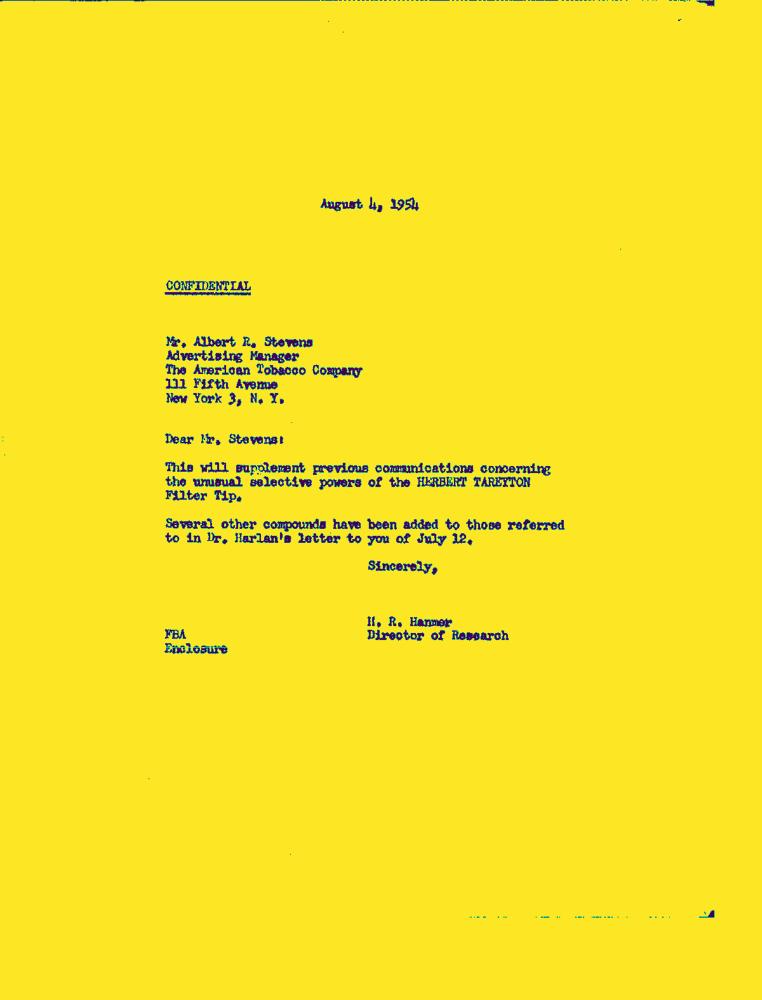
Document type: Letter-Doc